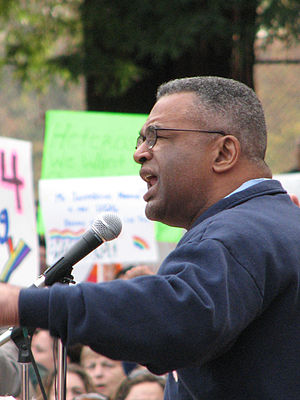
Ron Sims, King County executive, Seattle, Washington 11/15/08 Prop 8 protest